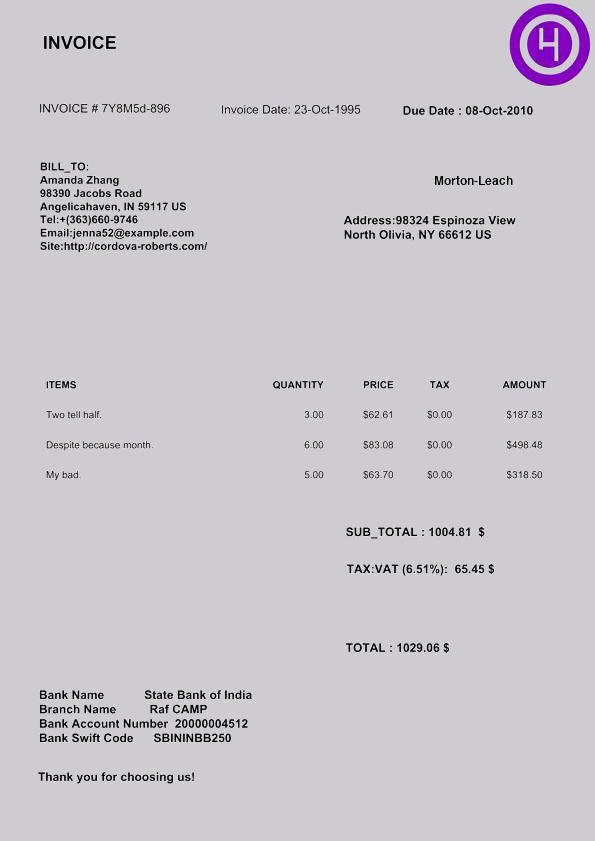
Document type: Invoice